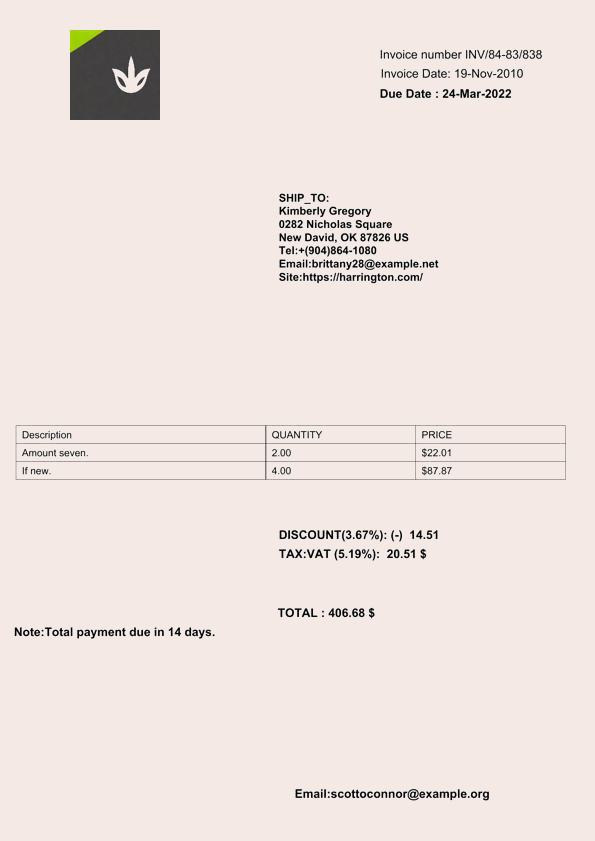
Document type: Invoice